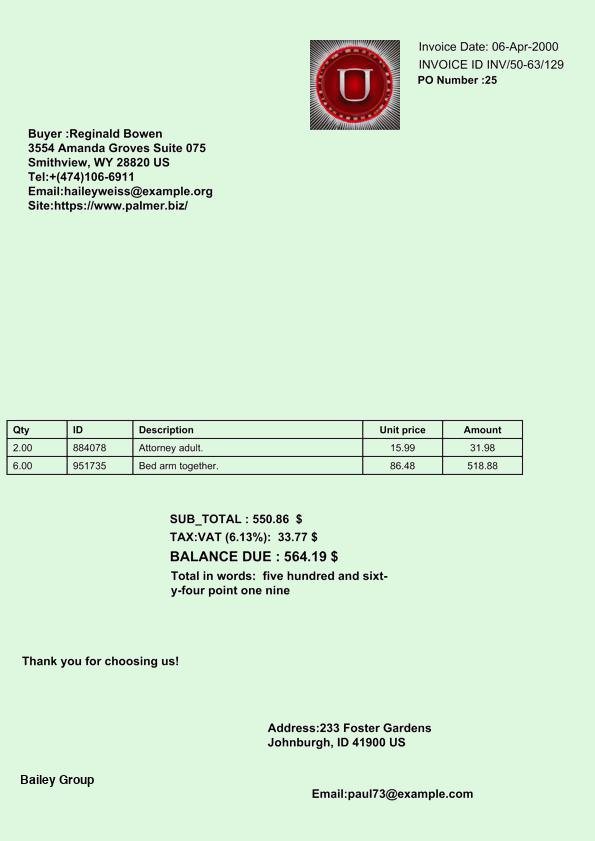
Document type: Invoice